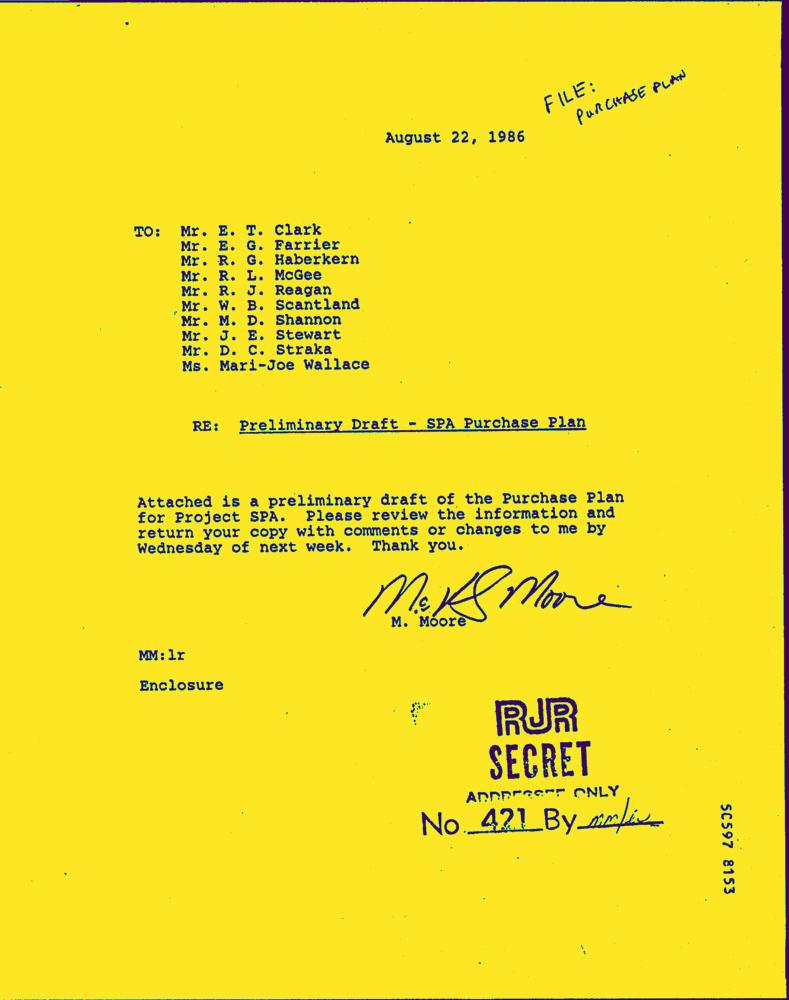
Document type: Letter-Doc